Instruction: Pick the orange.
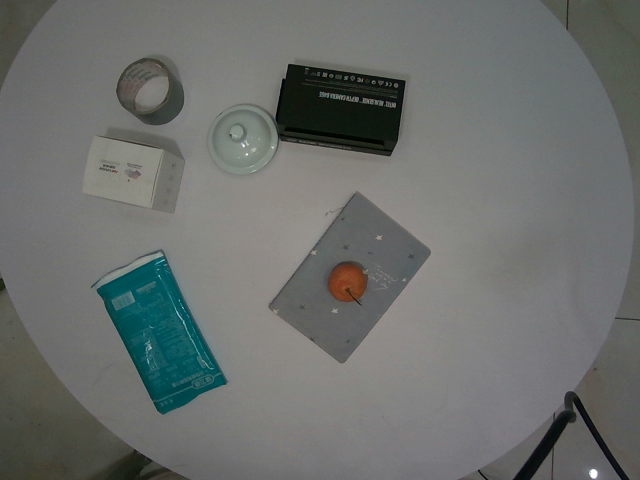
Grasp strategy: vertical